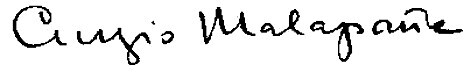
Signature of: curzio malaparte